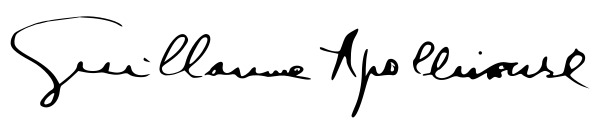
Signature of: guillaume apollinaire